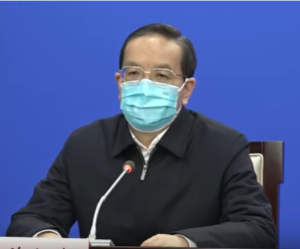
中文: 蒋超良 2020.1.30 湖北省委书记 1月30日晚在新闻发布会